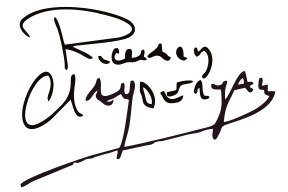
Signature of: richard clayderman